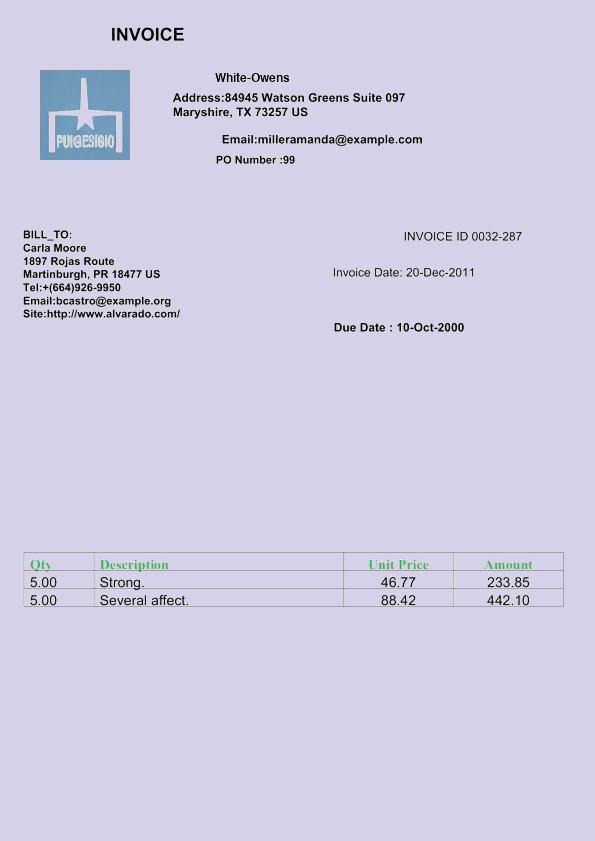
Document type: Invoice